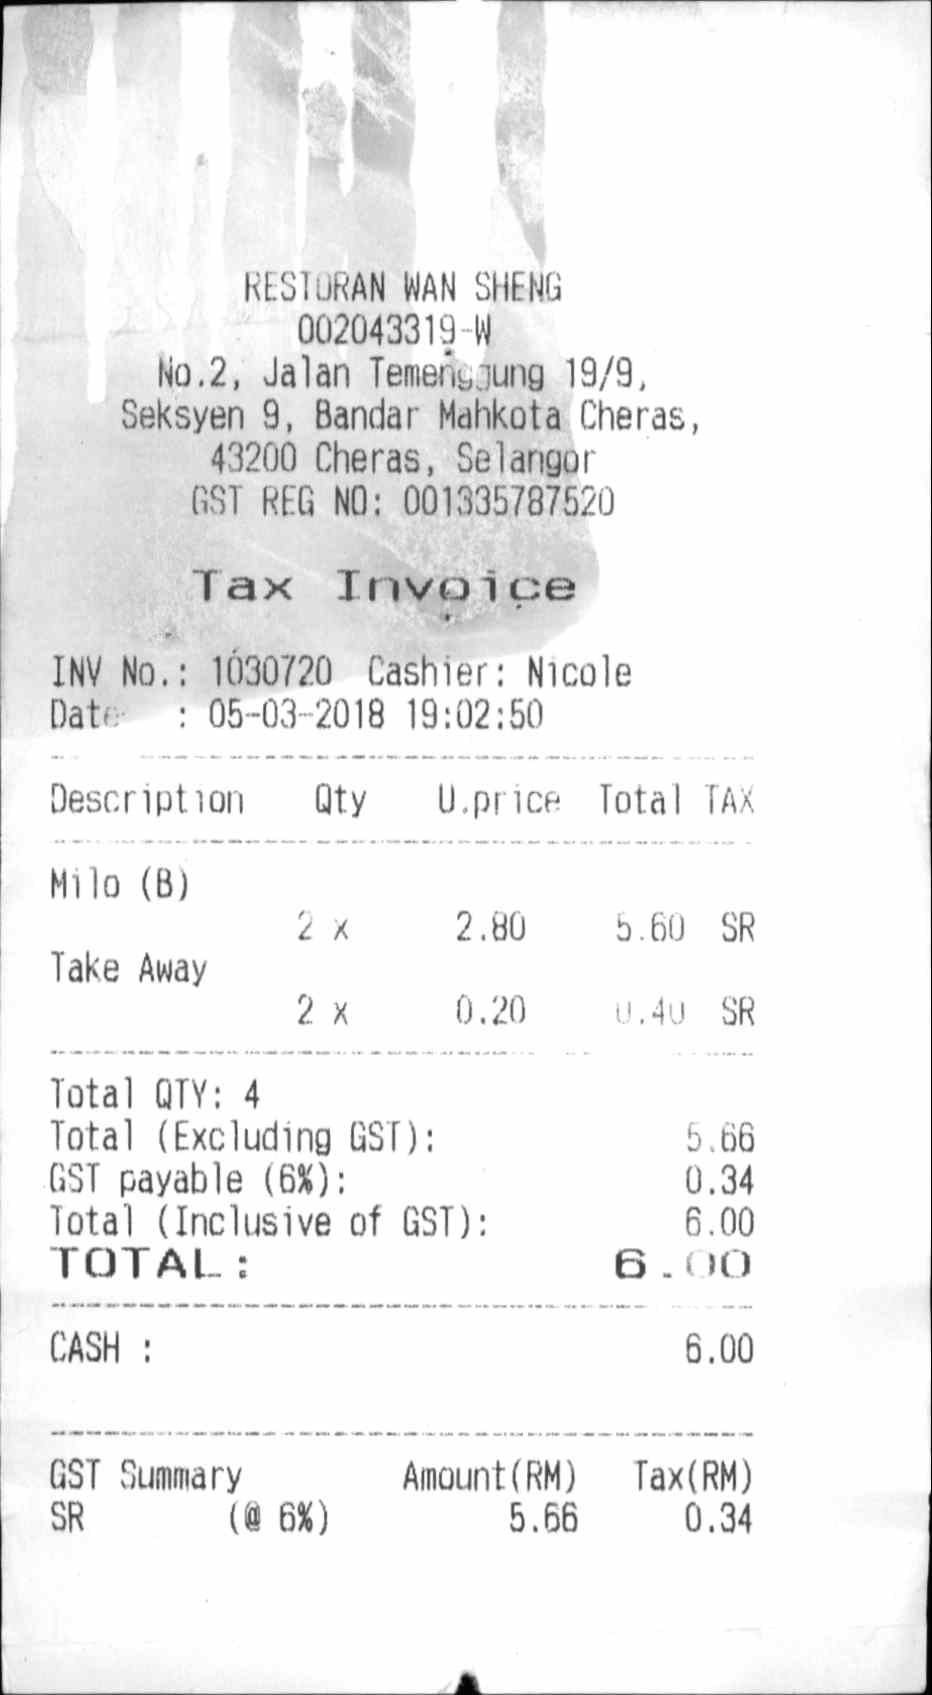
RESTORAN WAN SHENG
002043319-W
NO.2, JALAN TEMENGGUNG 19/9,
SEKSYEN 9, BANDAR MAHKOTA CHERAS,
43200 CHERAS, SELANGOR
GST REG NO: 001335787520
TAX INVOICE
INV NO.: 1030720
CASHIER: NICOLE
DATE
: 05-03-2018 19:02:50
DESCRIPTION
QTY
U.PRICE
TOTAL
TAX
MILO (B)
2 X
2.80
5.60
SR
TAKE AWAY
2 X
0.20
0.40
SR
TOTAL QTY:4
TOTAL (EXCLUDING GST):
5.66
GST PAYABLE (6%):
0.34
TOTAL (INCLUSIVE OF GST):
6.00
TOTAL:
6.00
CASH:
6.00
GST SUMMARY
AMOUNT (RM)
TAX (RM)
SR
(@ 6%)
5.66
0.34